Question: What was observed in the imaging?
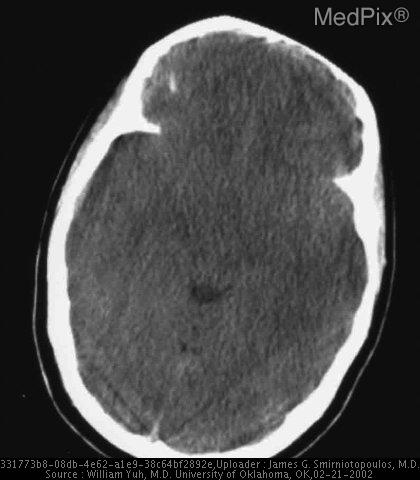
Answer: The imaging shows •  The sulci and ventricles are not visible.
•  There is high attenuation on the surface of the brain.
•  The suprasellar cistern shows visible CSF - but high attenuation linear material There is diffuse swelling of the brain, very symmetric, with effacement of sulci and ventricles.  There appears to be high attenuation on the surface of the brain.  This could be due to SAH. However, there is no evidence of blood in the suprasellar cistern..